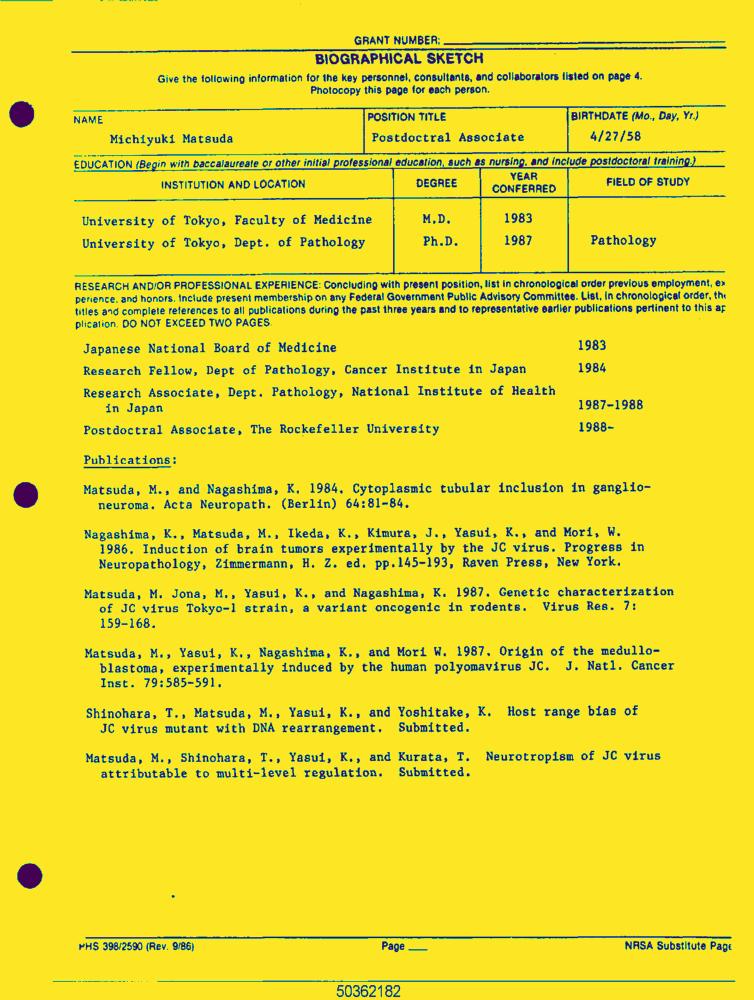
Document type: Resume-Doc